Question: Which state is mentioned in the document?
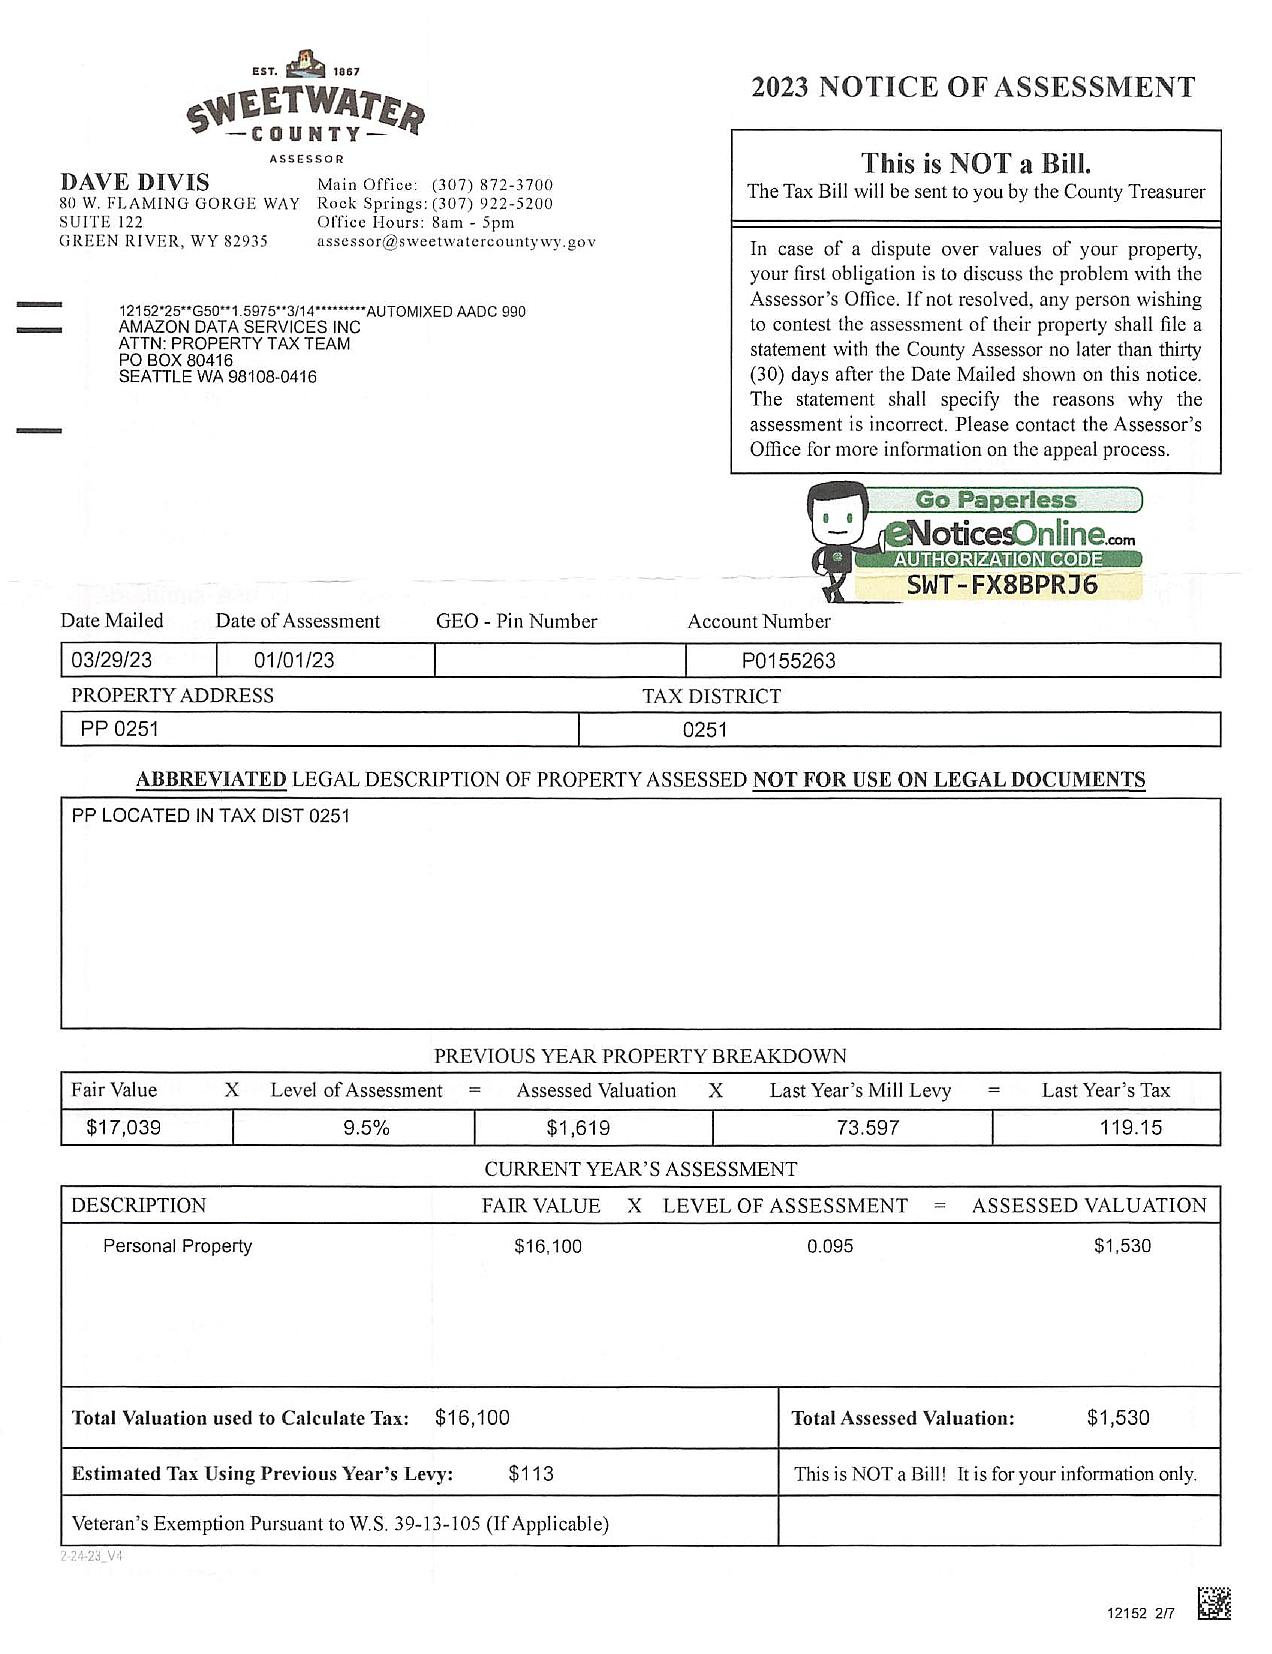
Answer: "WY"